Question: What is the filing due date as per the document?
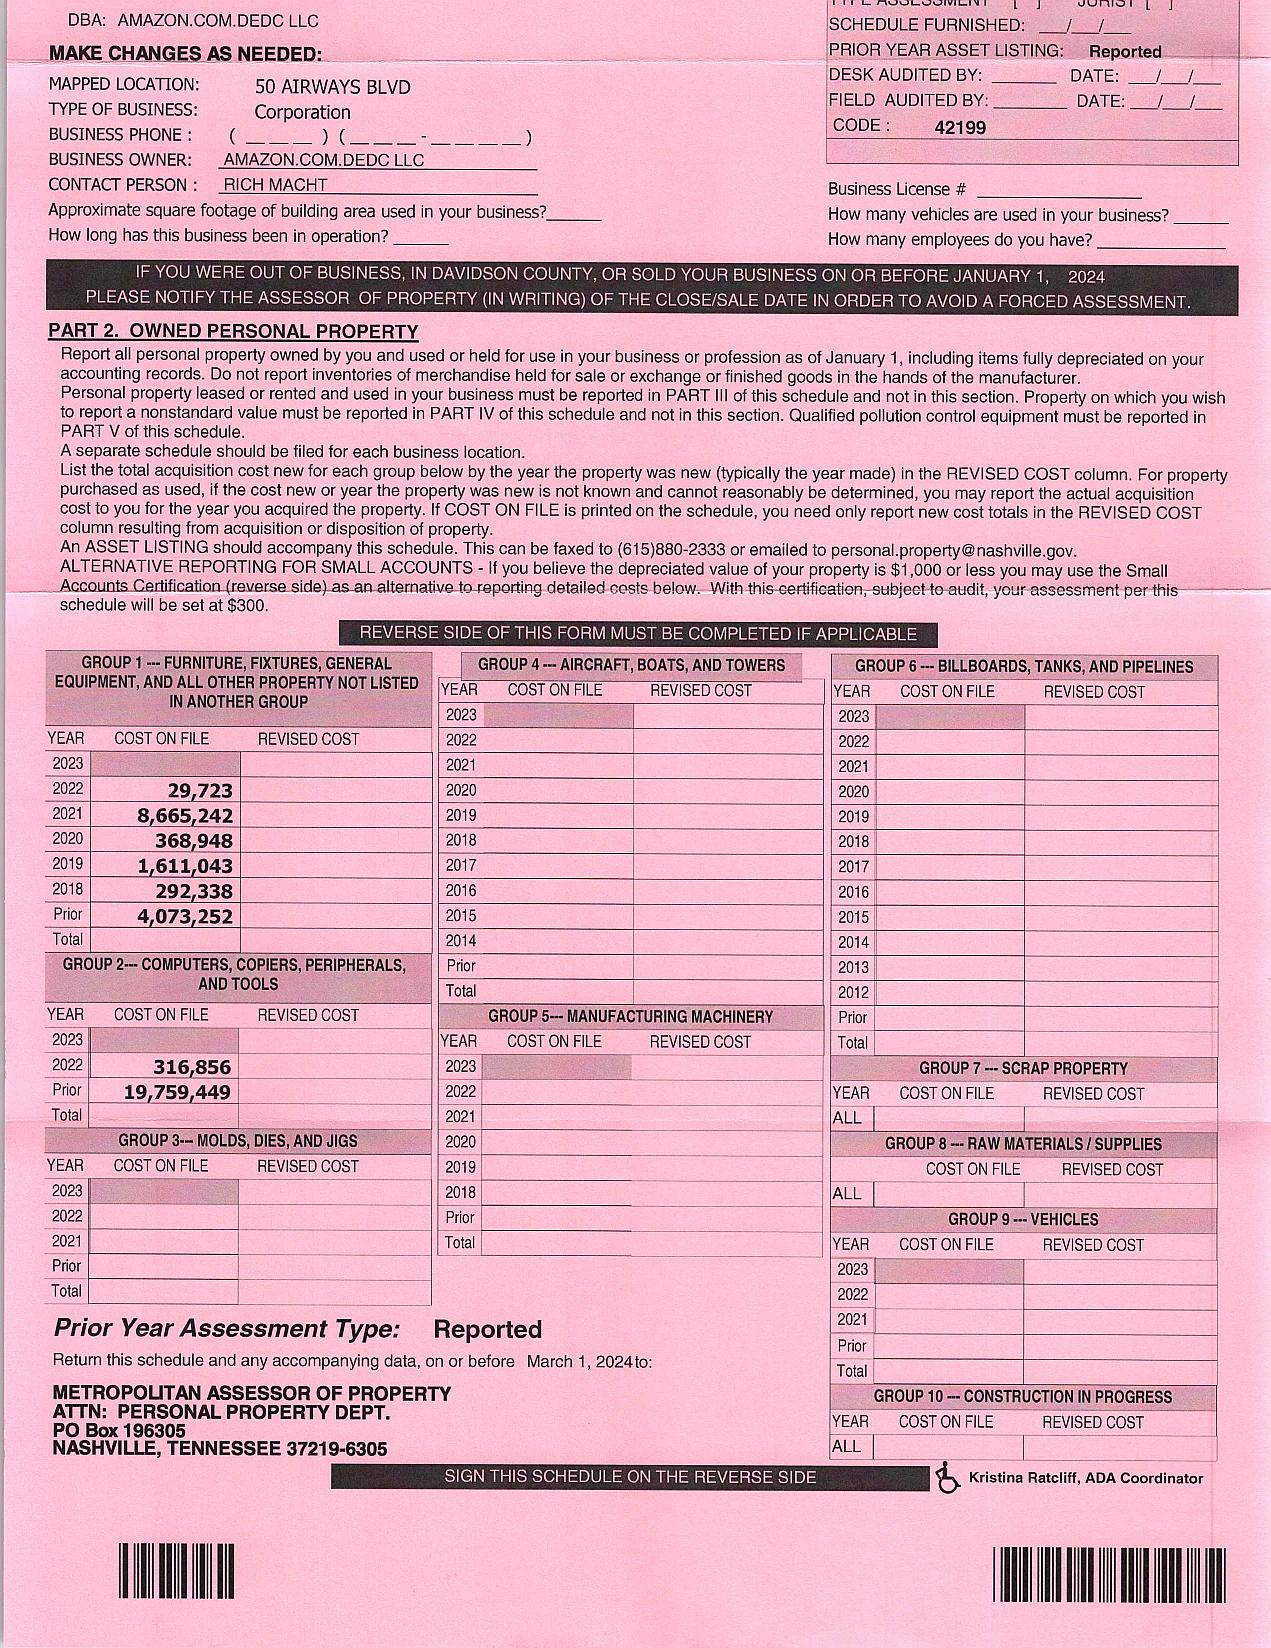
Answer: "1-Mar-24"